Question: What is the suspected problem?
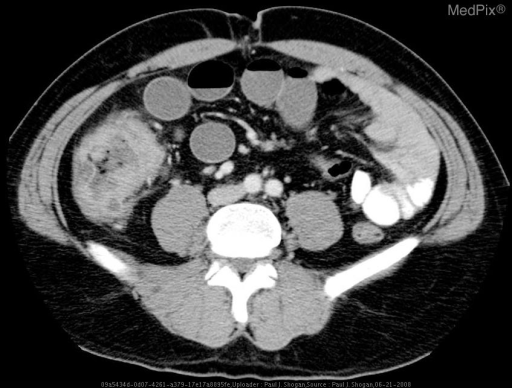
Answer: The findings suggest Acute abdominal series demonstrates a normal PA chest radiograph without subdiaphragmatic free air.  There are differential air fluid levels in the mid-abdomen, with dilated loops of small bowel.  There is a paucity of bowel gas projecting over the rectum, and stool is noted in the RLQ.

Contrast enhanced axial CT images through the abdomen demonstrate a bulky, irregular heterogeneous cecal mass with pericolic inflammation and asymmetric wall thickening. Multiple dilated fluid filled loops of small bowel are noted, some of which contain air fluid levels.  Additionally, there is fecalization of the terminal ileum.  The appendix is normal.. Contrast enhanced axial CT images through the abdomen demonstrate a bulky, irregular heterogeneous cecal mass with pericolic inflammation and asymmetric wall thickening. Multiple dilated fluid filled loops of small bowel are noted, some of which contain air fluid levels.. The patient might have a history of 42 yo male with abdominal pain.